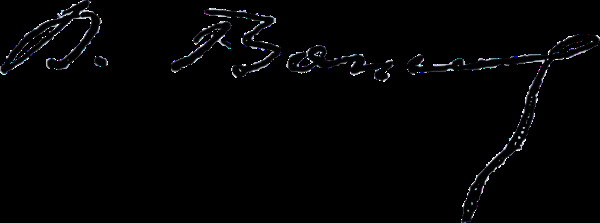
Signature of: françois désiré bancel